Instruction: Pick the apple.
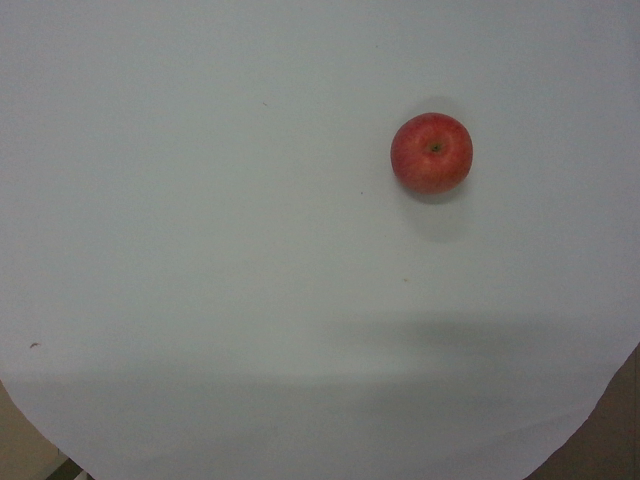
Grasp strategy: vertical